Question: What type of tax is indicated in the document, personal property or real estate?
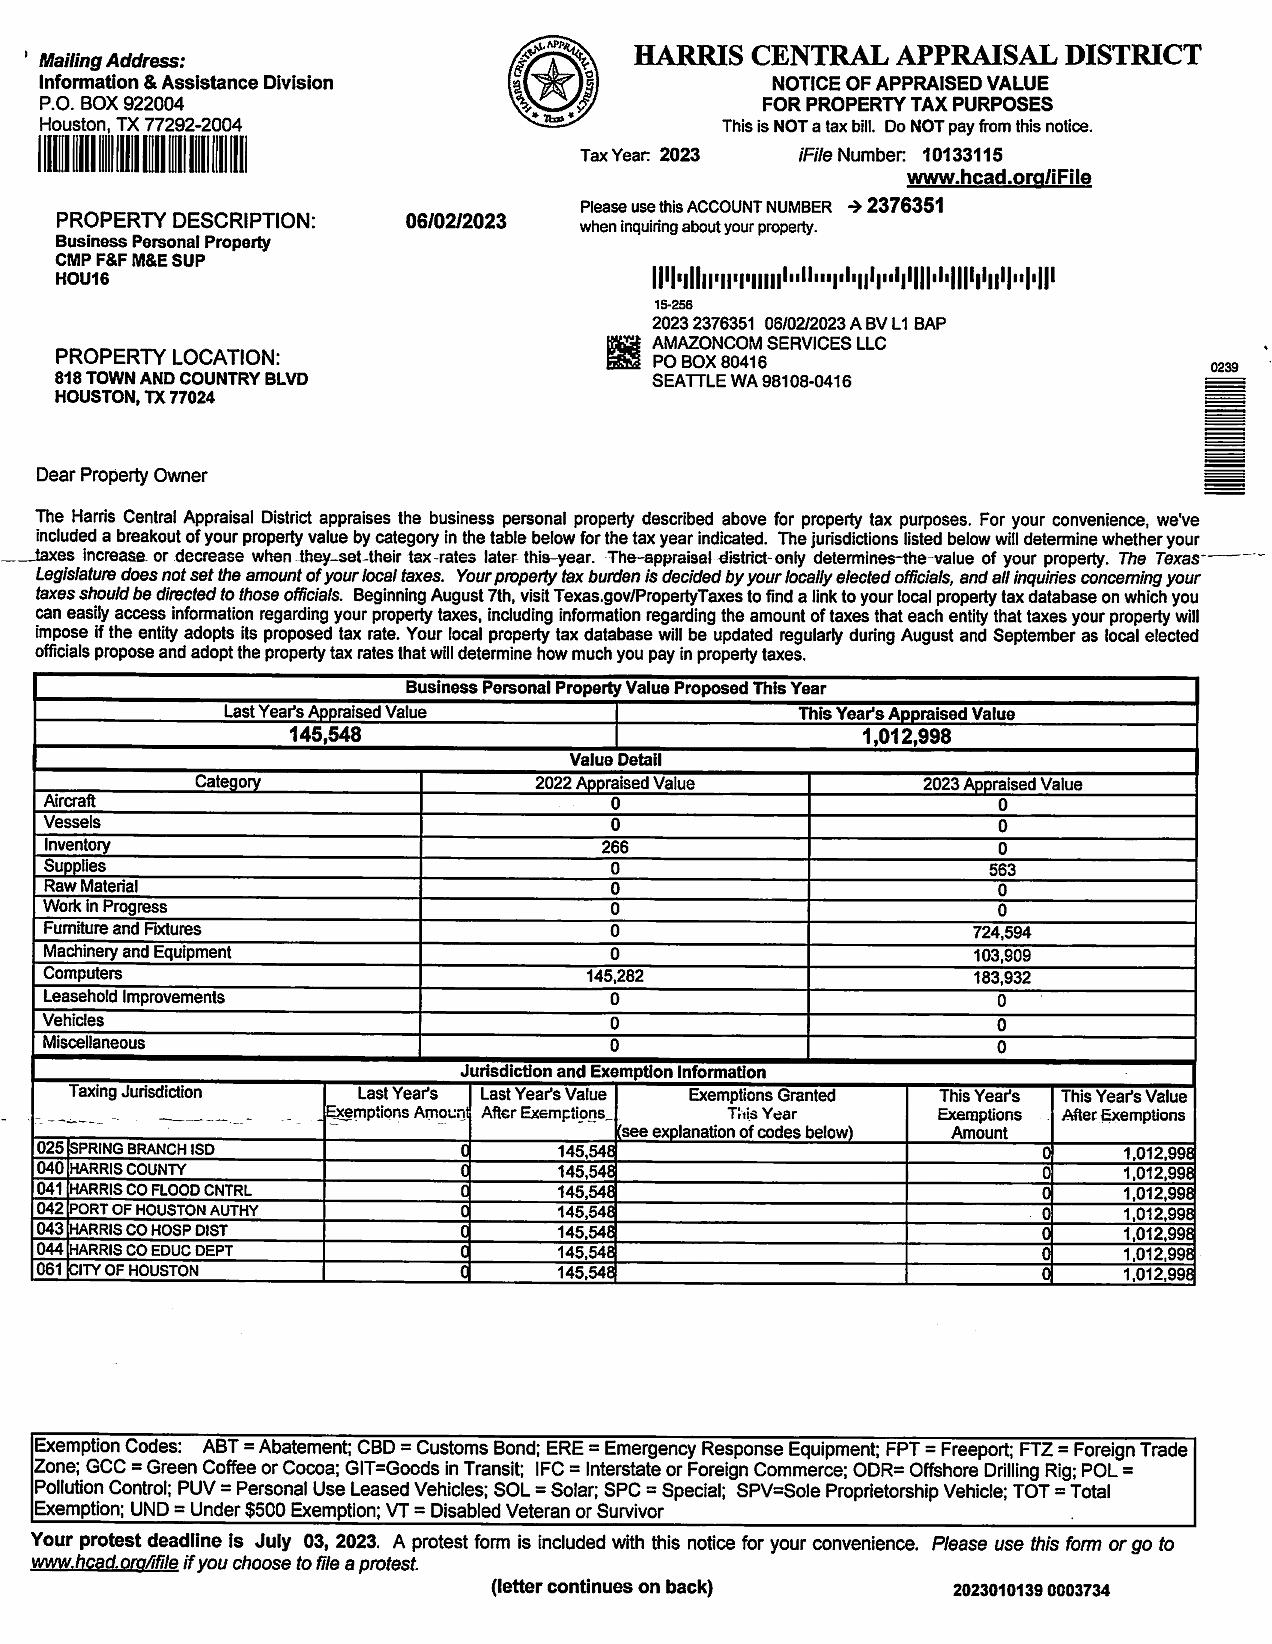
Answer: "Personal Property"